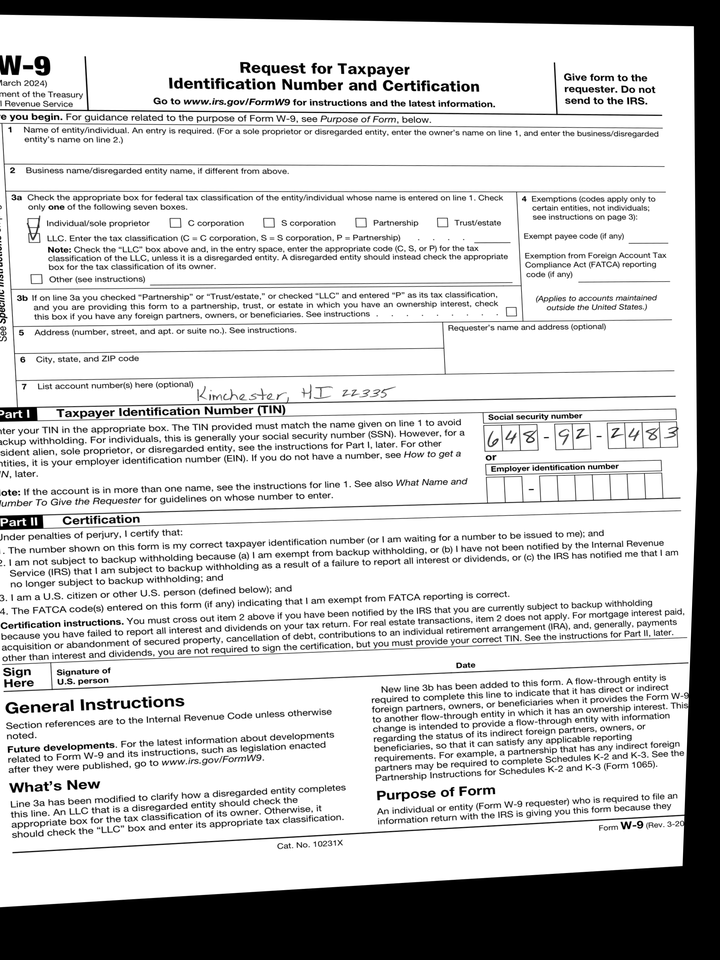
adr2: Kimchester, HI 22335
cbx: yes
ssn: 648922483